Question: What jurisdiction, city, or county is the document associated with?
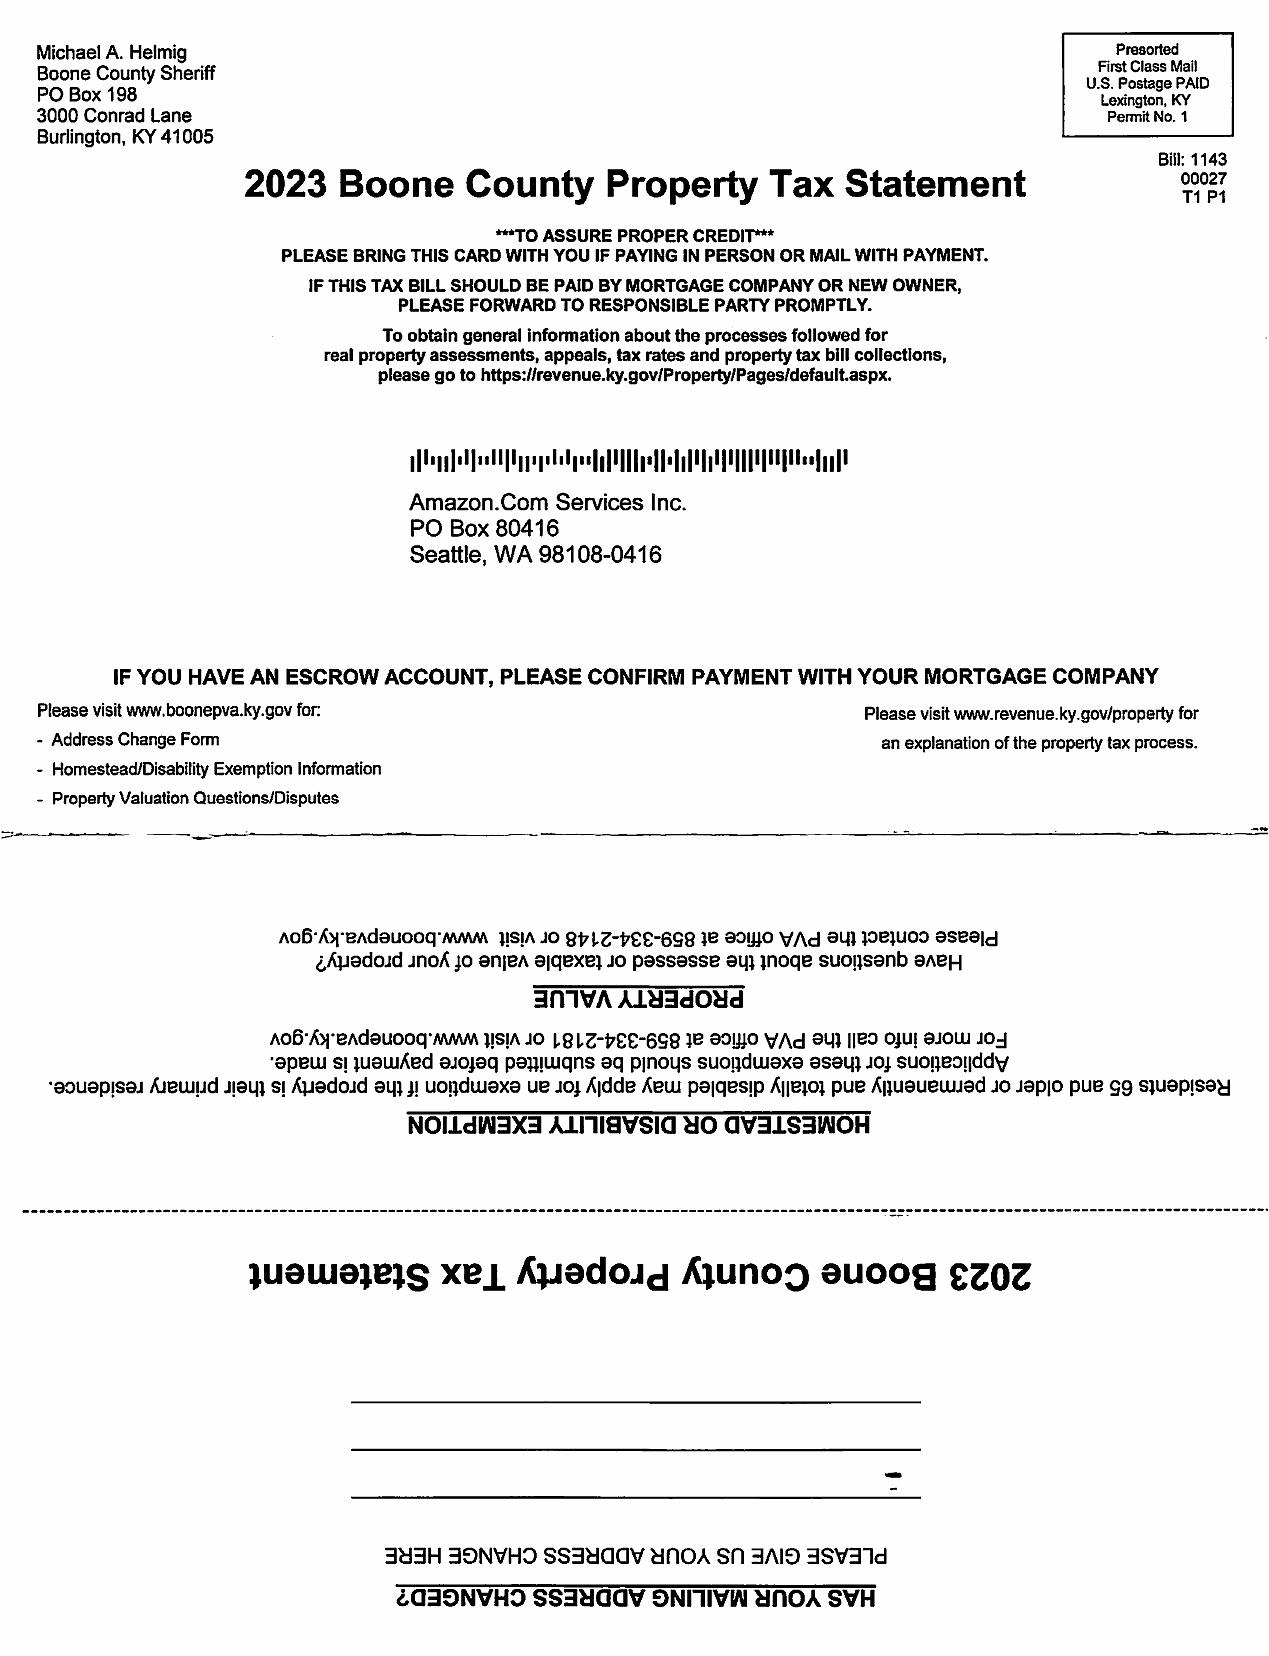
Answer: "Boone County"